Question: What is the suspected problem?
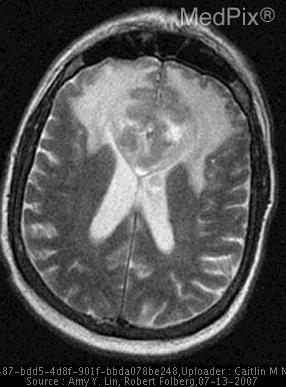
Answer: The findings suggest •  T2W MR shows bilateral frontal lobe involvement from a "butterfly" lesion in the genu of the corpus callosum

•  Enucleated eye - after vitrectomy w/silicone oil replacement - shows thickening of the posterior retina w/small round blue cells. Bilateral frontal lobe lesions, producing a "butterfly" pattern, with secondary vasogenic edema extending into the external capsule bilaterally.. The patient might have a history of 62 y.o. man c/o progressive visual problem in his left eye.